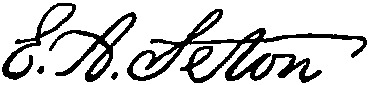
Signature of: elizabeth ann seton